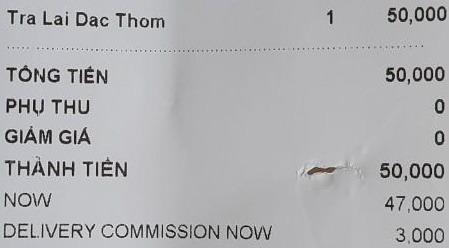
<table>
<tr>
<td>Tra Lai Dac Thom</td>
<td>1</td>
<td>50,000</td>
</tr>
</table>

TỔNG TIỀN 50,000
PHỤ THU 0
GIẢM GIÁ 0
THÀNH TIỀN 50,000
NOW 47,000
DELIVERY COMMISSION NOW 3,000